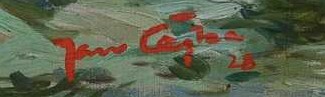
Signature of: jan čejka